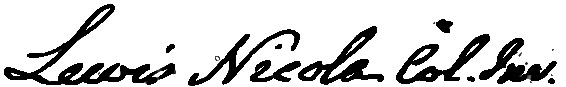
Signature of: lewis nicola